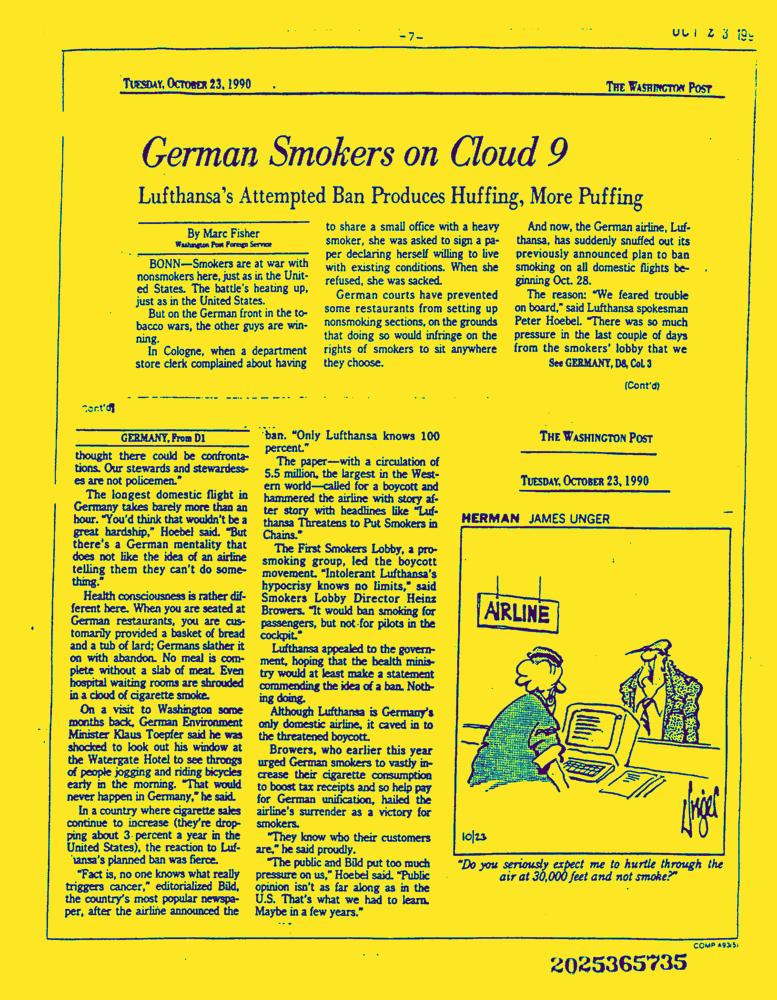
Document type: News-Article